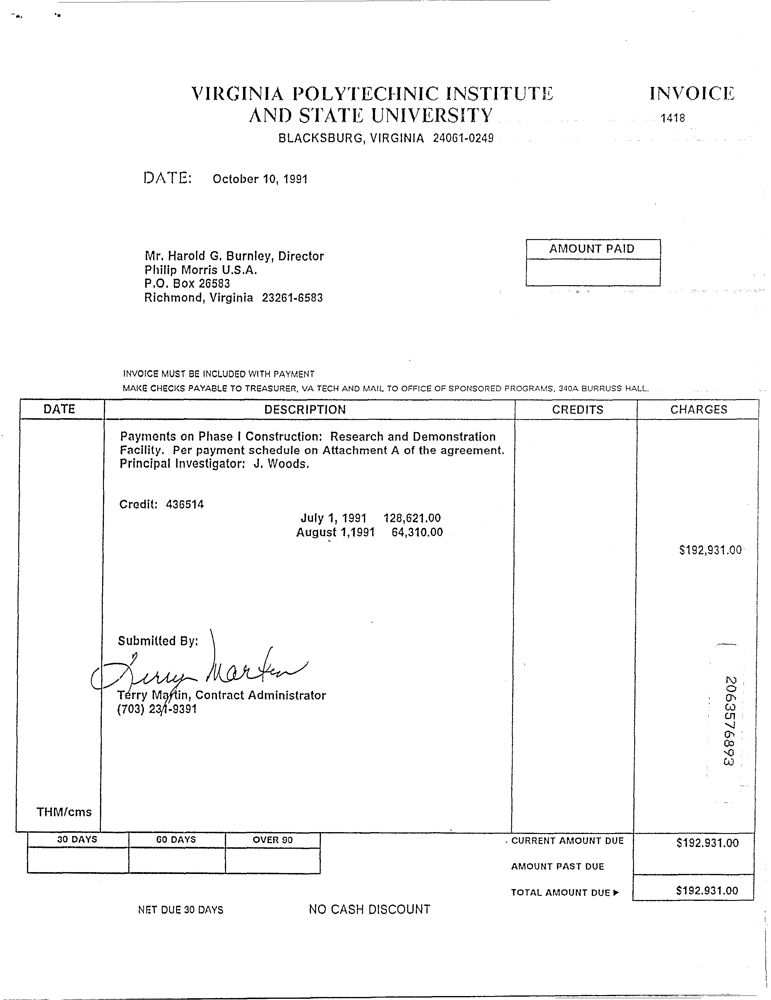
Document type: Invoice